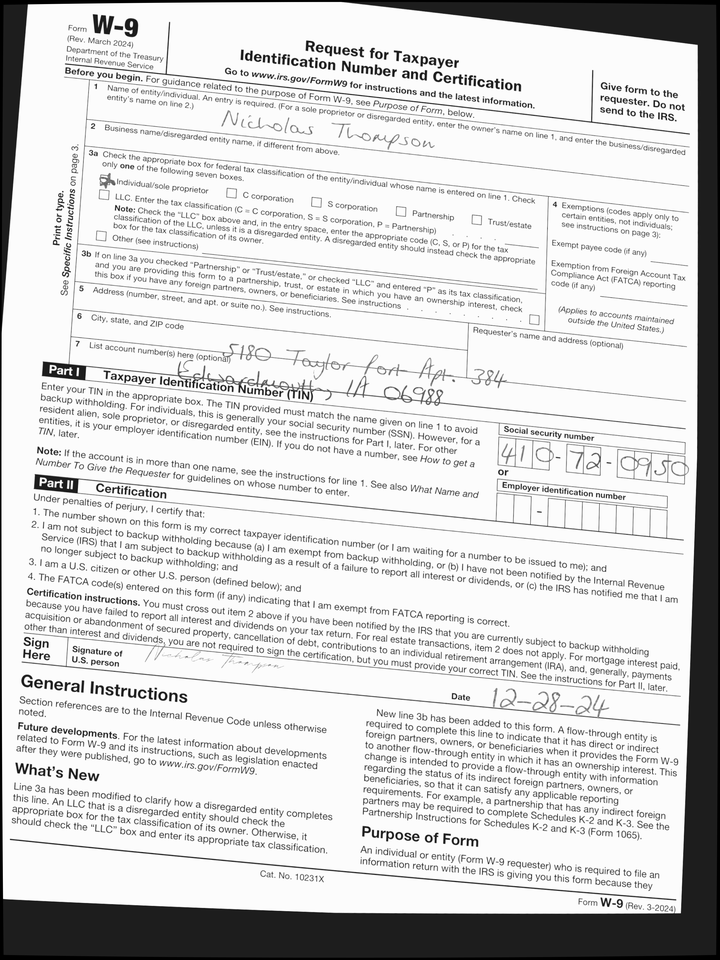
adr1: 5180 Taylor Port Apt. 384
adr2: Edwardmouth, IA 06988
cbx: yes
ssn: 410720950
enm: Nicholas Thompson
sdt: 12-28-24